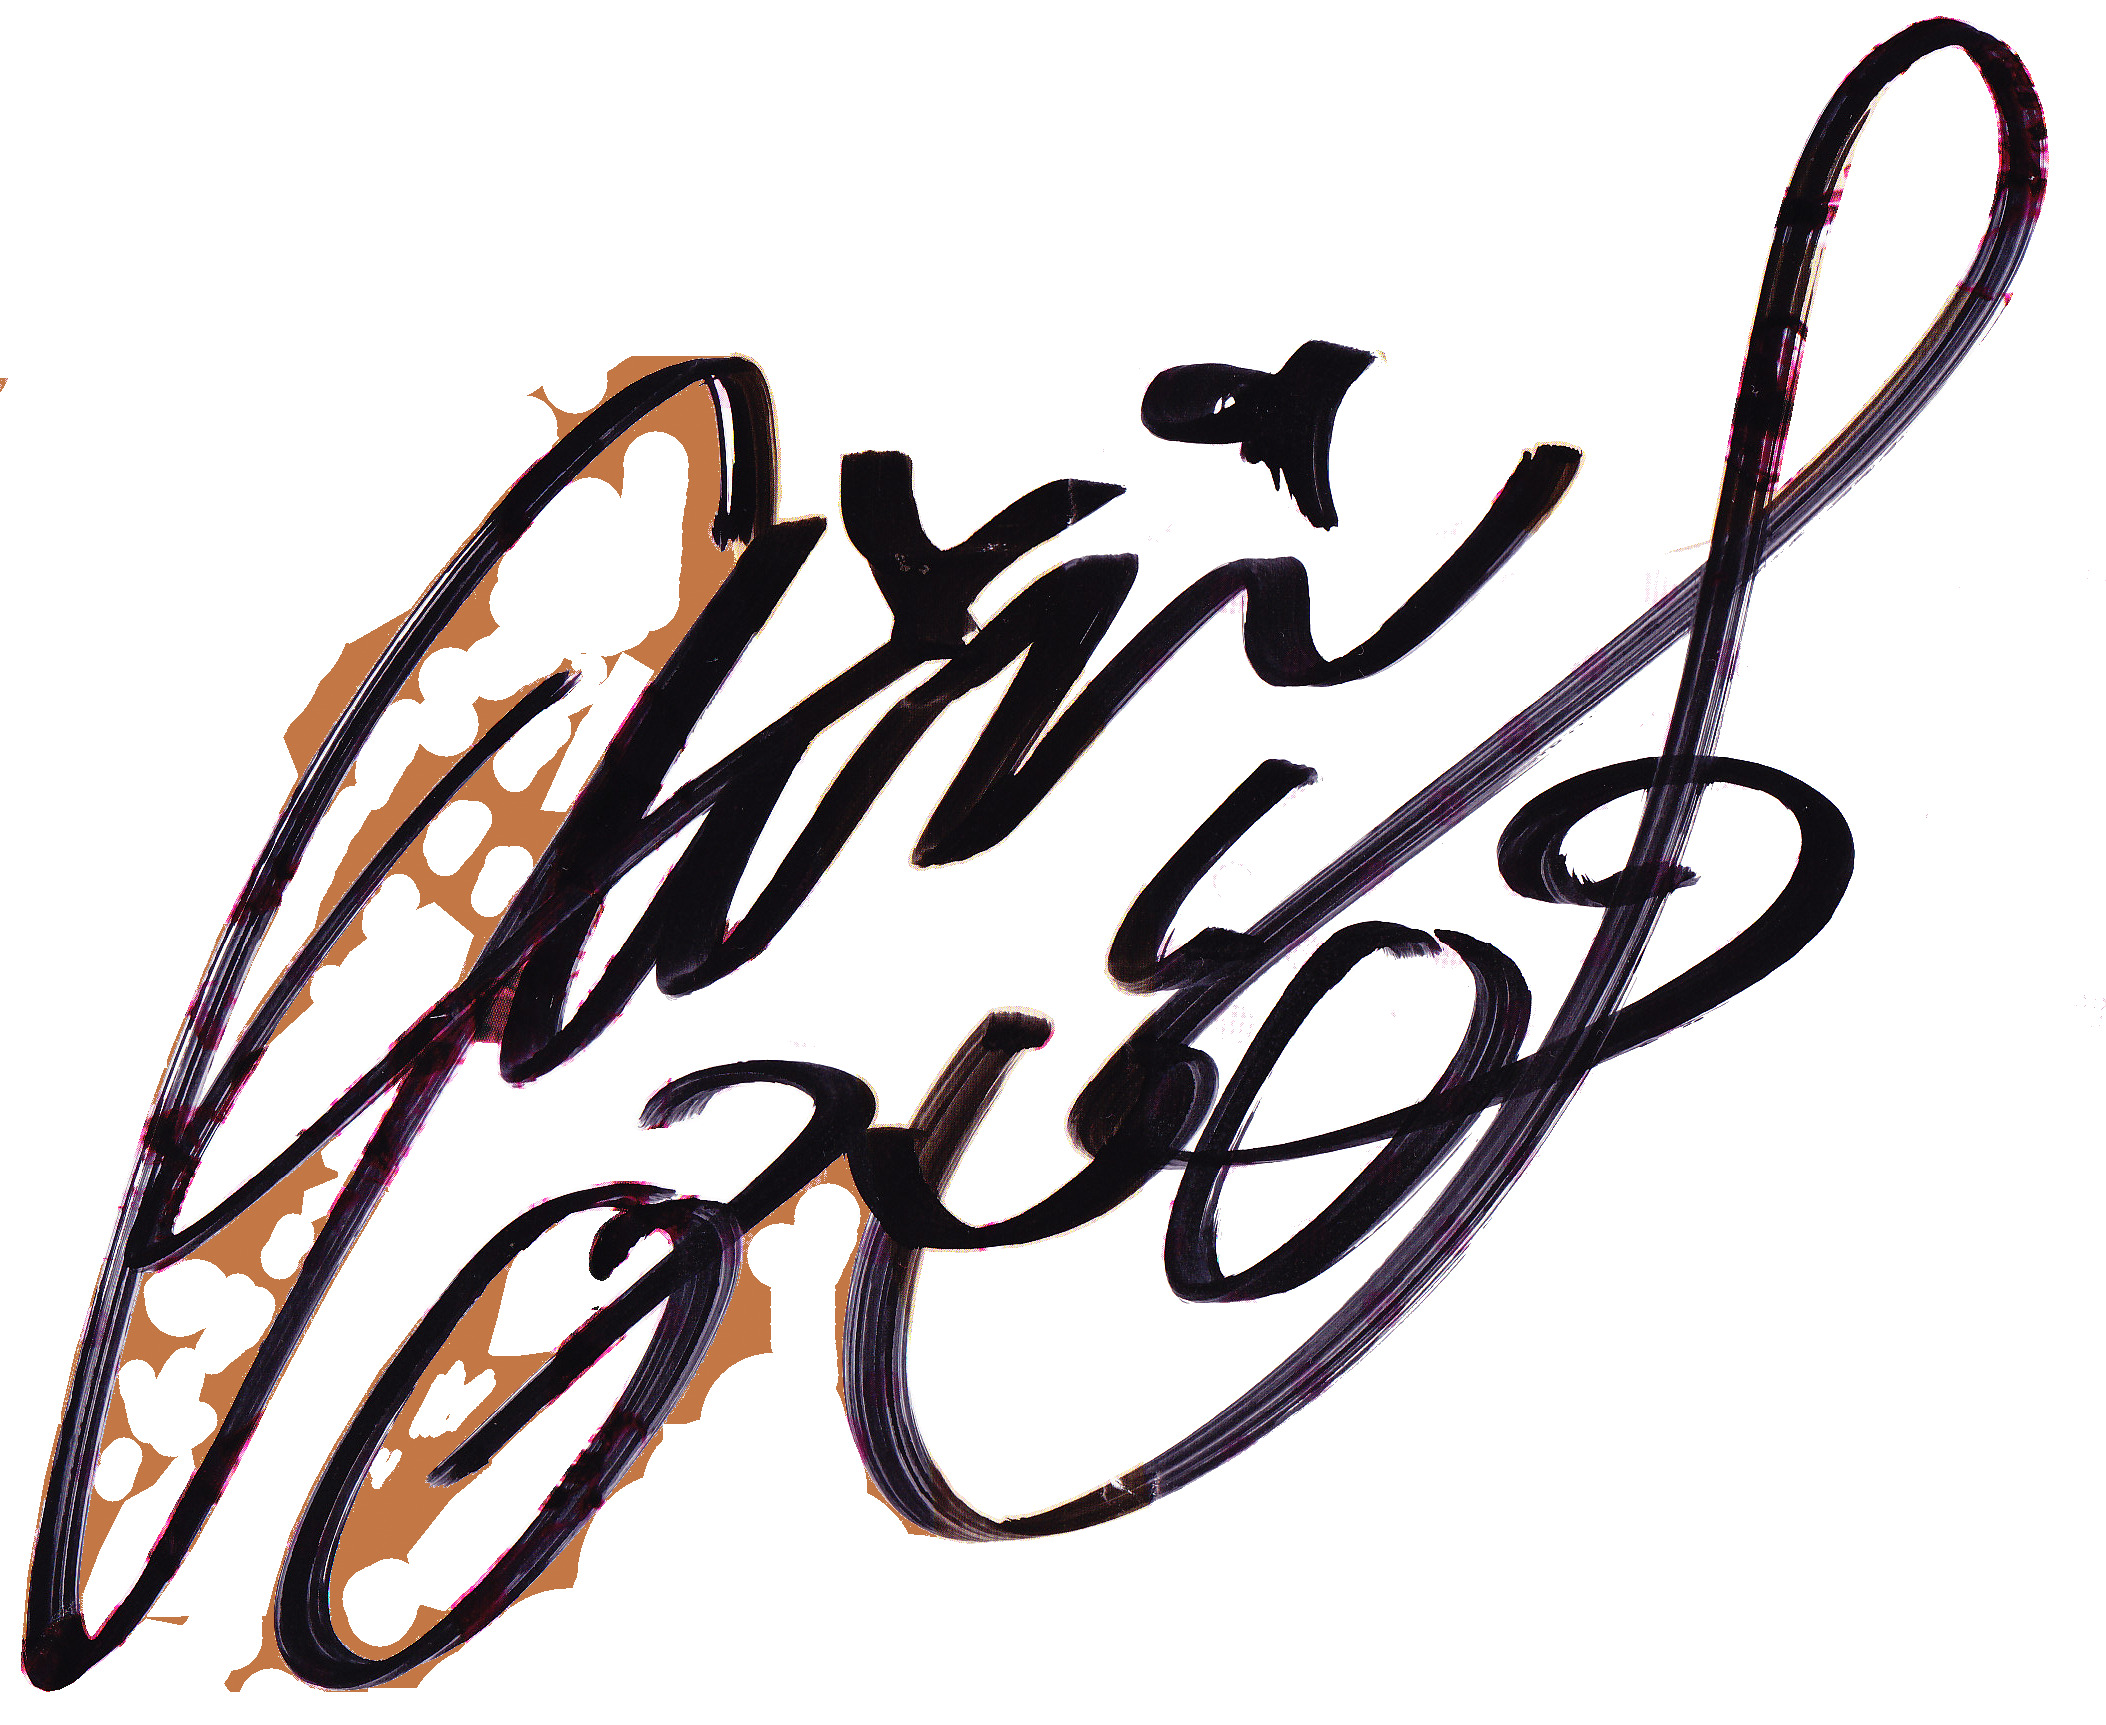
Signature of: airi suzuki